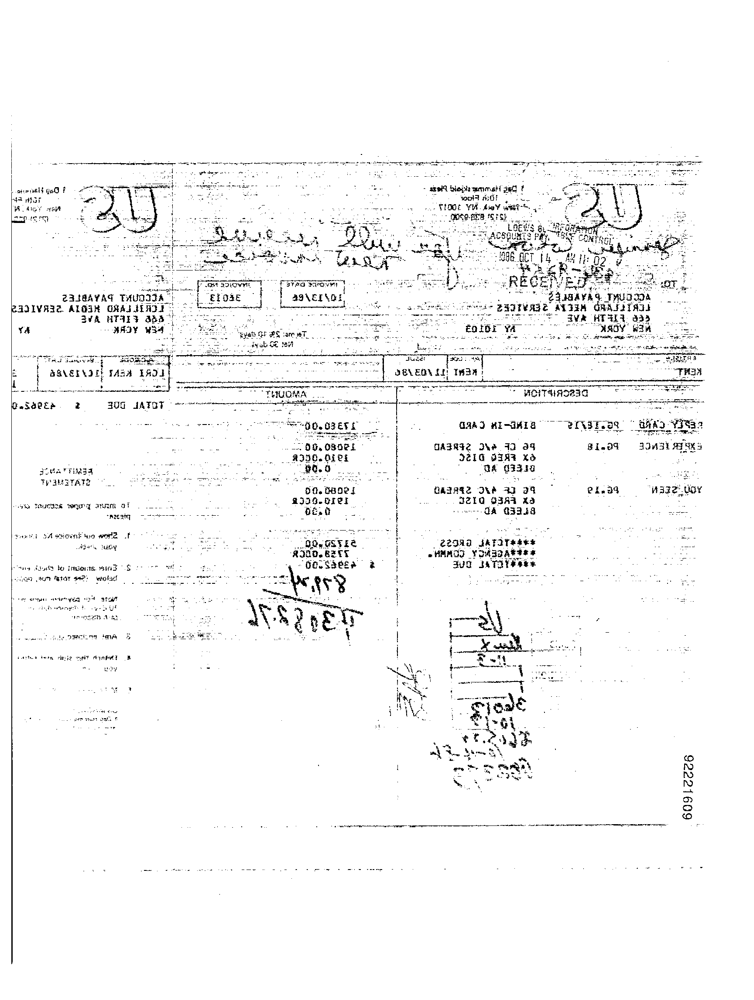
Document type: Invoice